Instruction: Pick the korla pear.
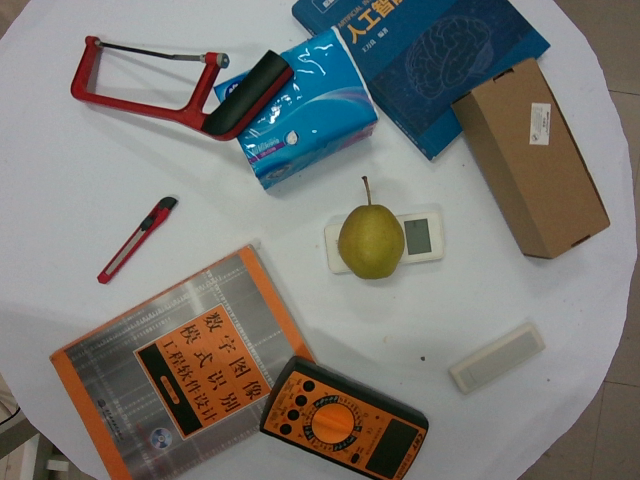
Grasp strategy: vertical